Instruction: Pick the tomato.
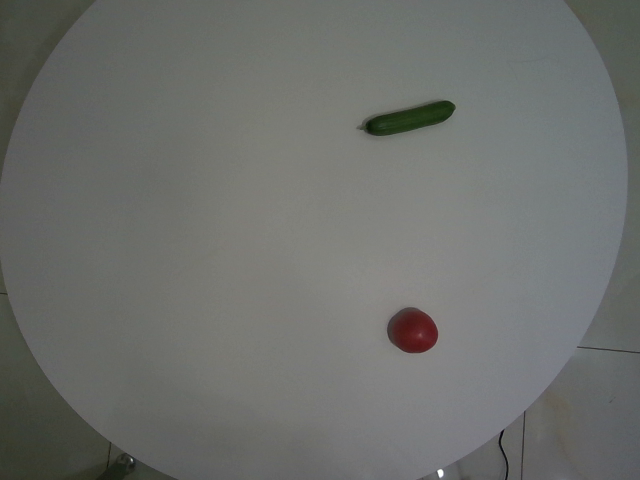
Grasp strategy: vertical